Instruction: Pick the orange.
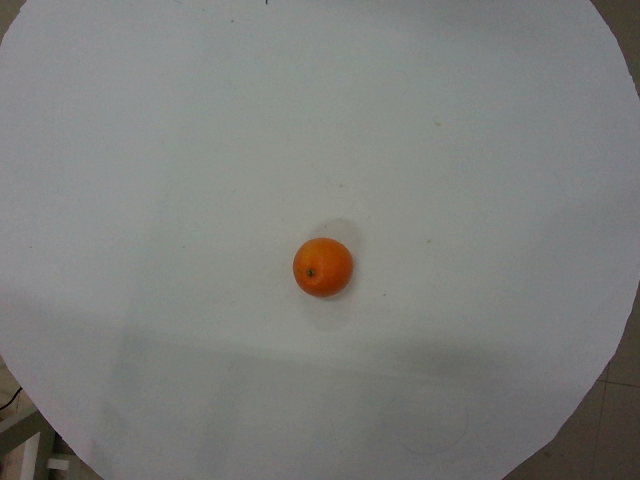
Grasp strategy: vertical